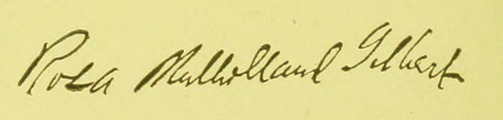
Signature of: rosa mulholland